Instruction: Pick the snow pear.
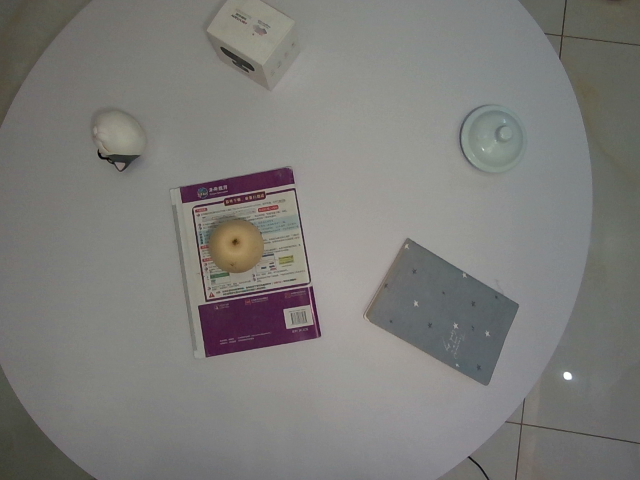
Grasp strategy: vertical